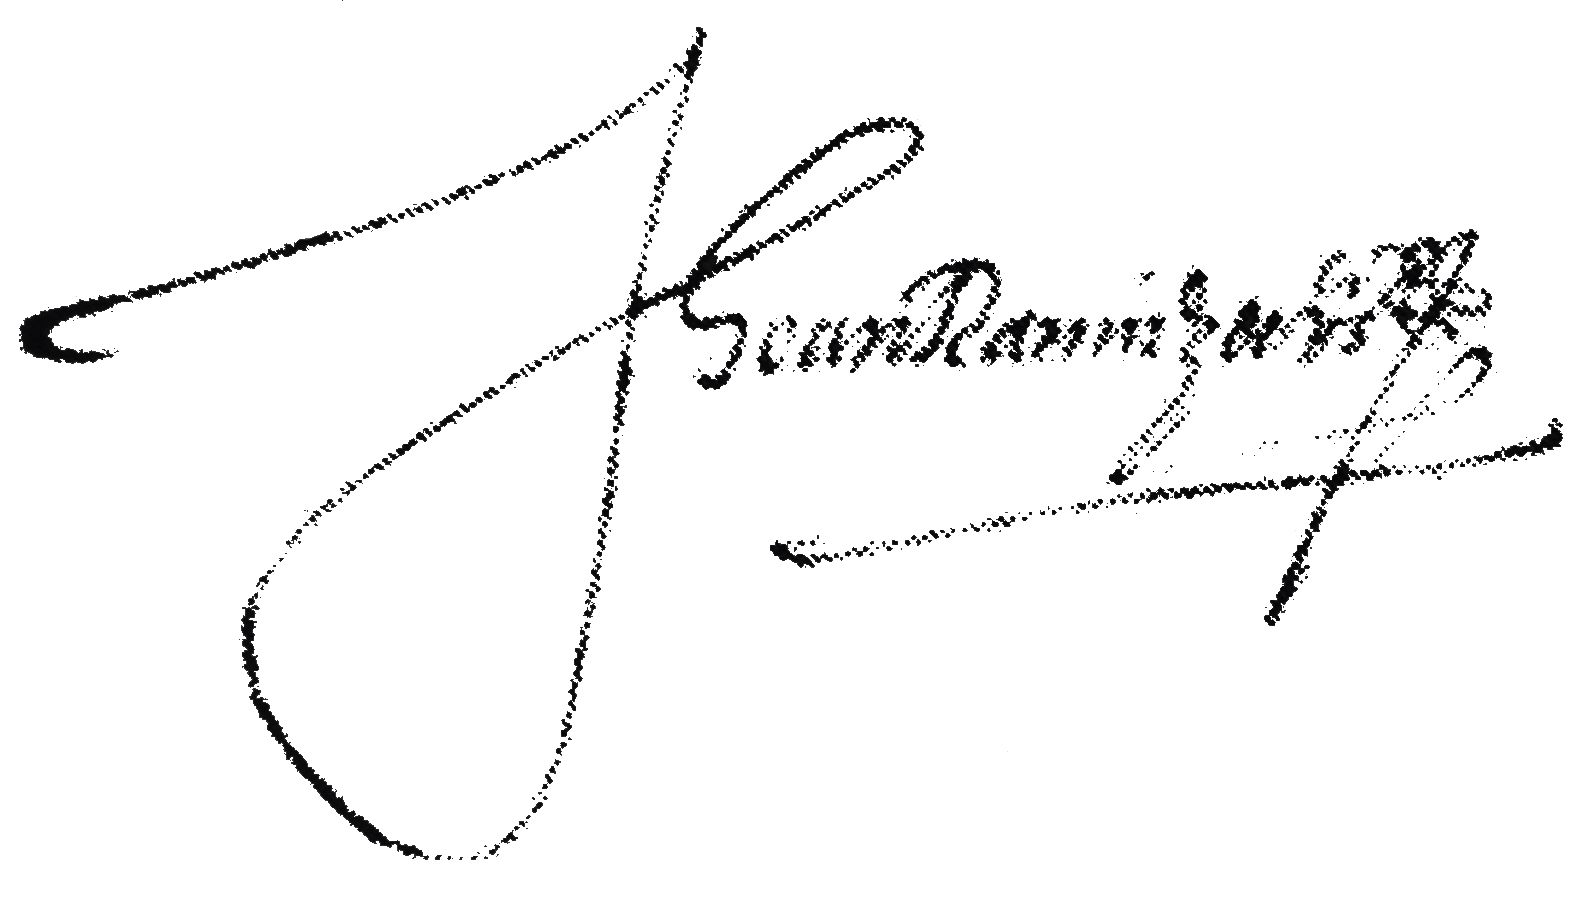
Signature of: juan ramirez de velasco